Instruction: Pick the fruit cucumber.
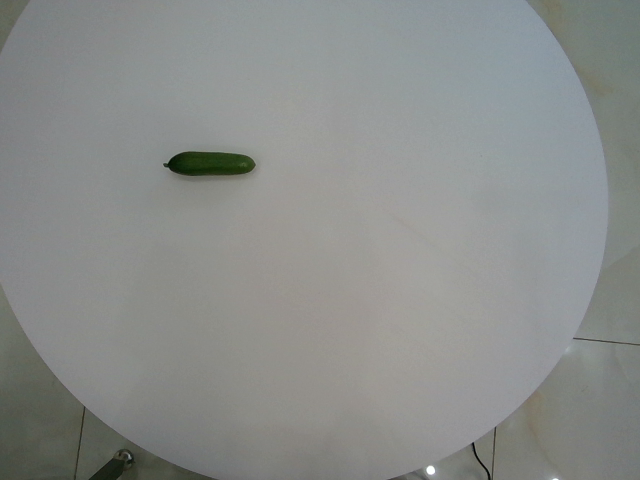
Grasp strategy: vertical